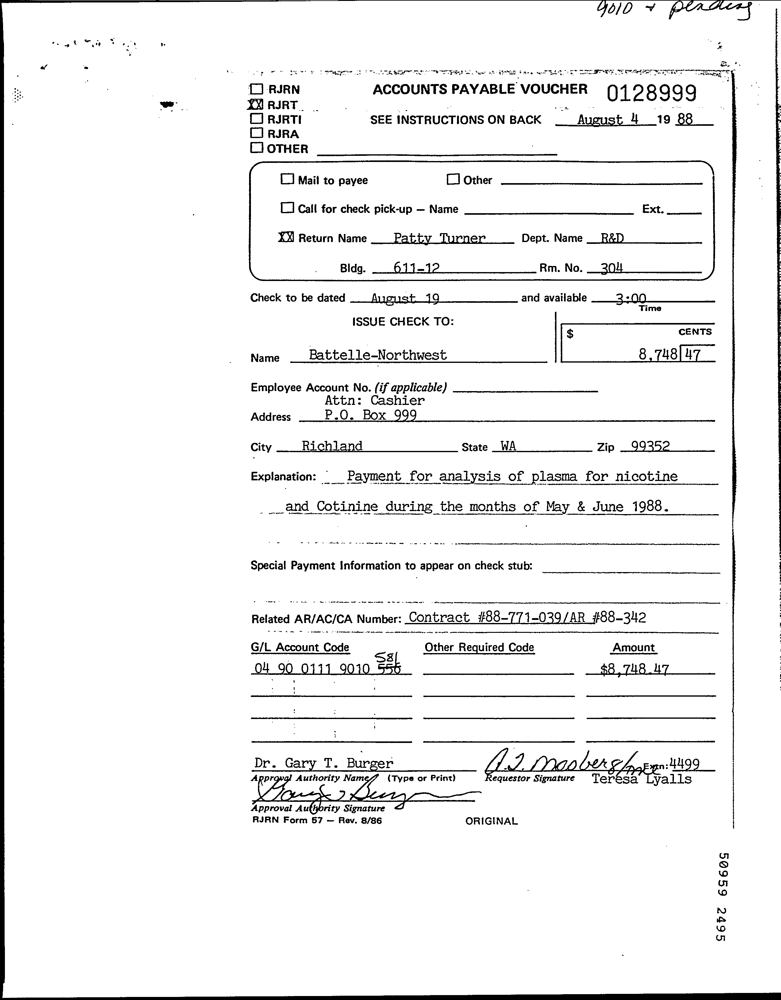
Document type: Invoice